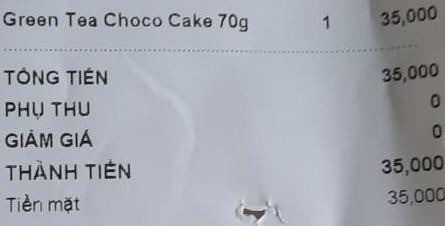
<table>
<tr>
<td>Green Tea Choco Cake 70g</td>
<td>1</td>
<td>35,000</td>
</tr>
</table>

TỔNG TIỀN 35,000
PHỤ THU 0
GIẢM GIÁ 0
THÀNH TIỀN 35,000
Tiền mặt 35,000